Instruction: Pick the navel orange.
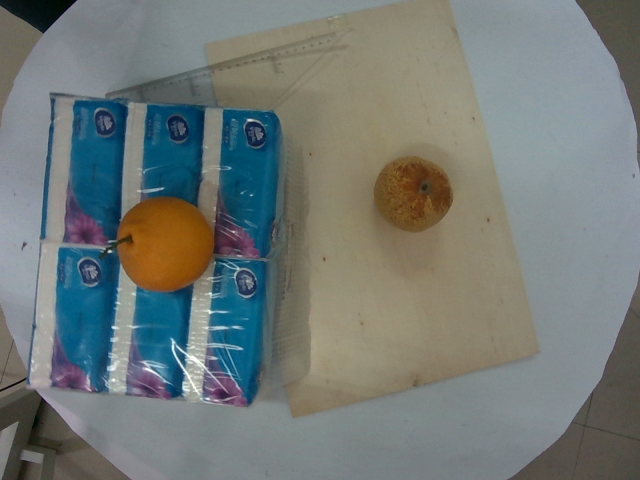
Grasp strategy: vertical